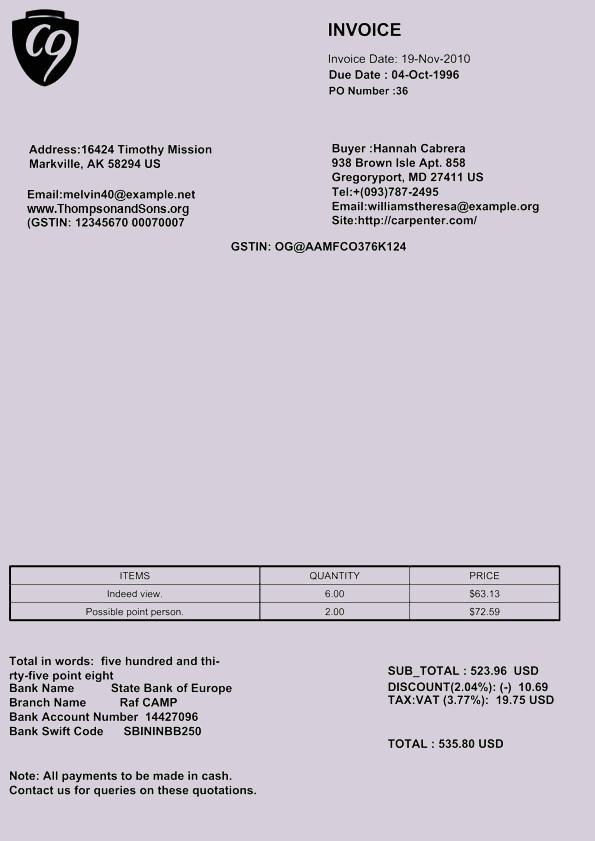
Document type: Invoice